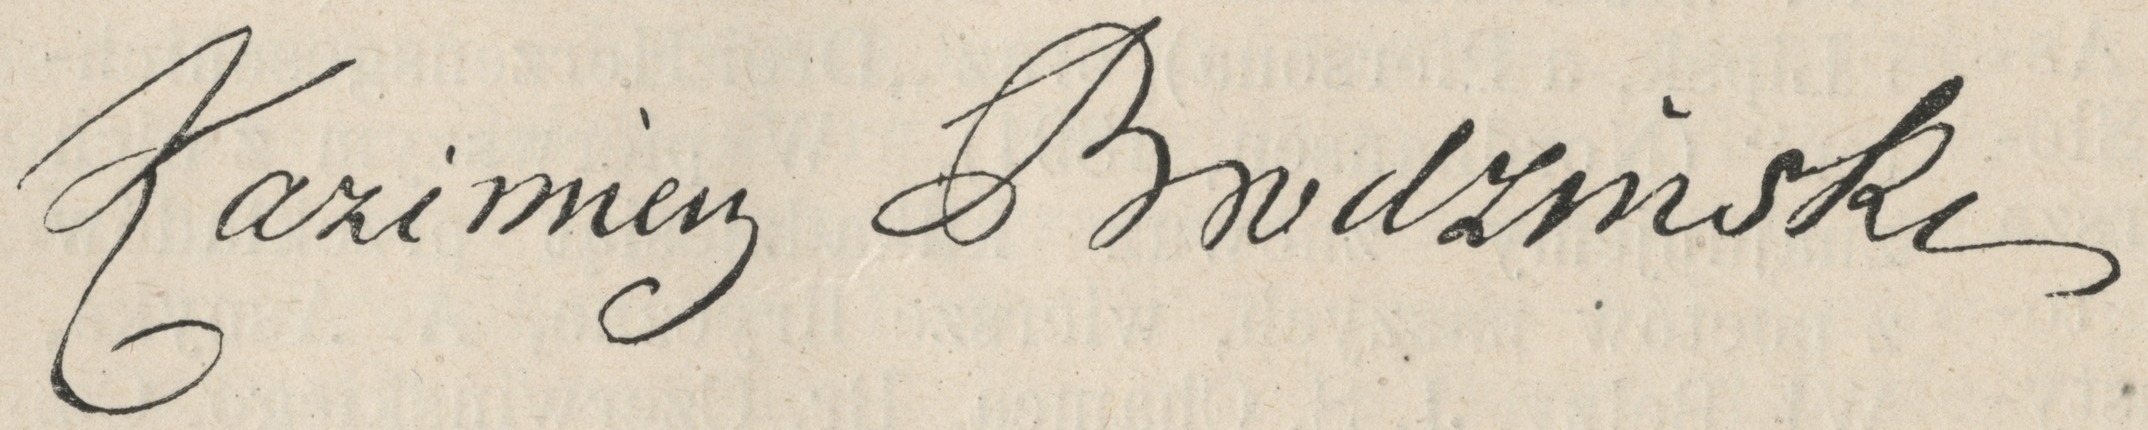
Signature of: kazimierz brodziński